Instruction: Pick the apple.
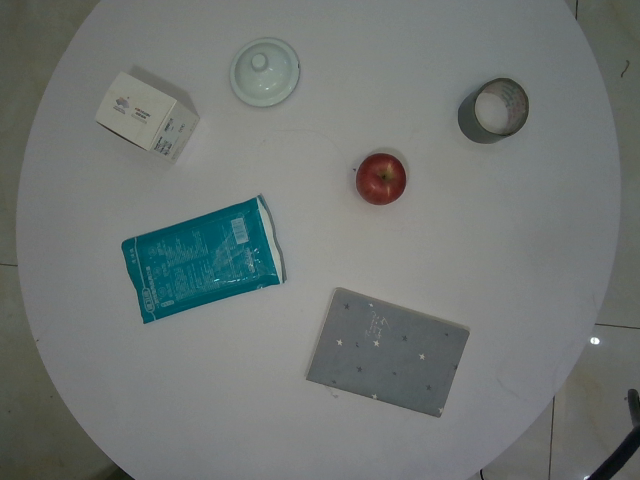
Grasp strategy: vertical